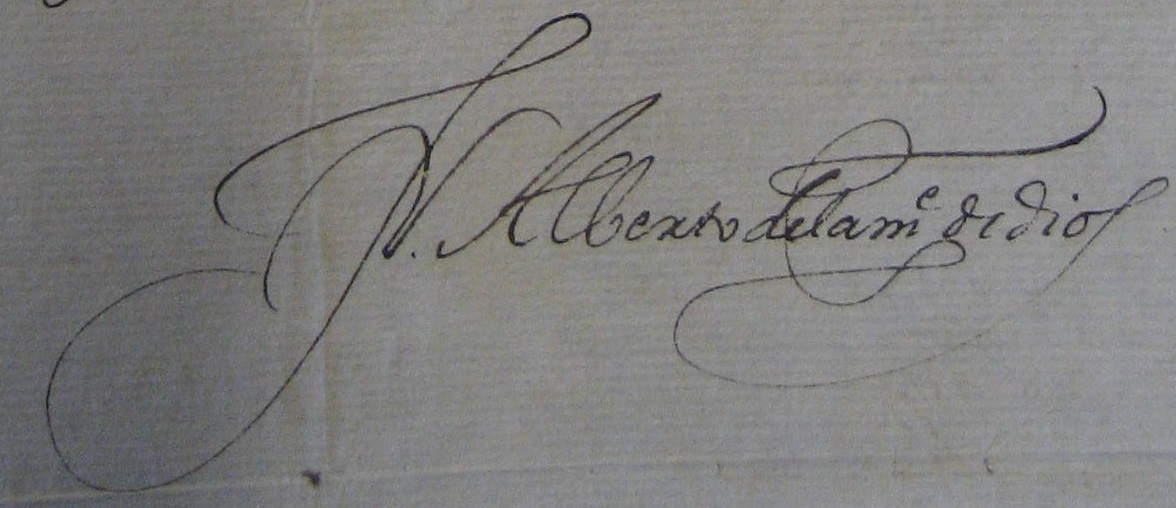
Signature of: alberto de la madre de dios